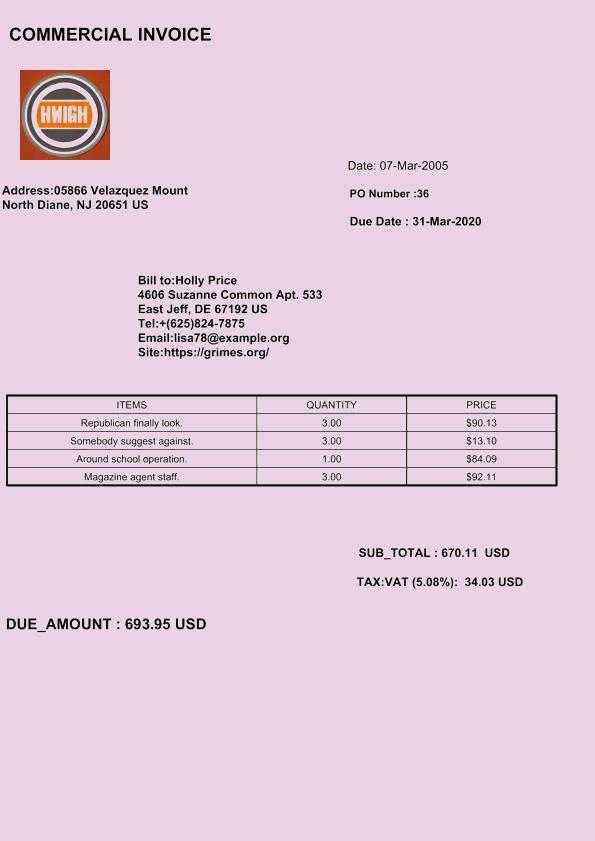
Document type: Invoice